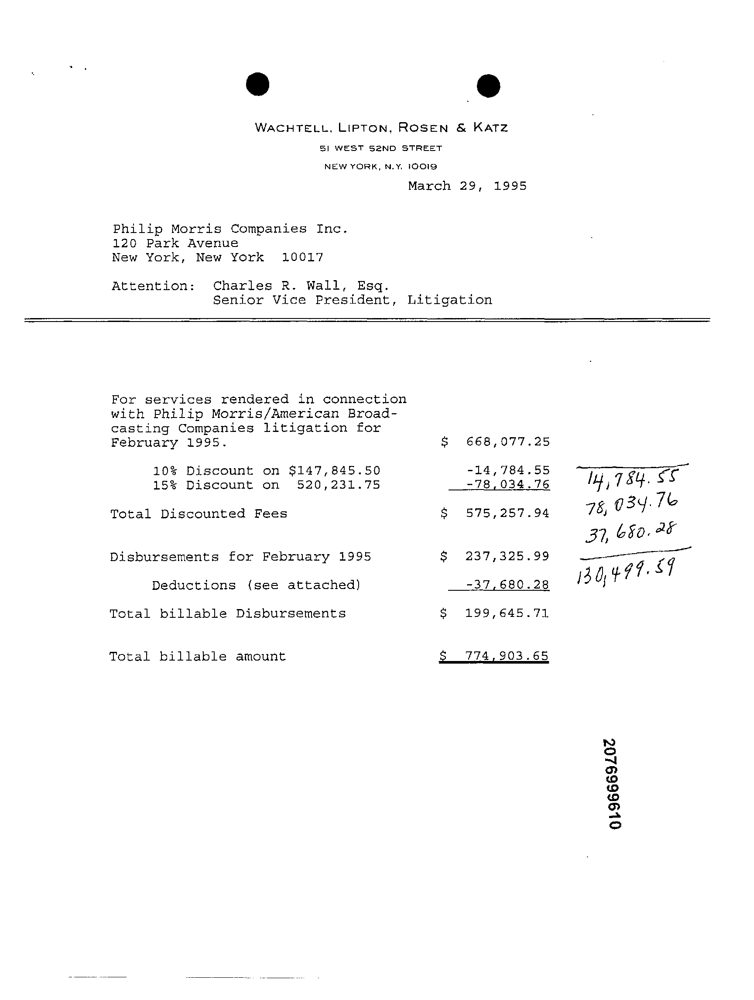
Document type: Invoice